Question: Talk about the condition:
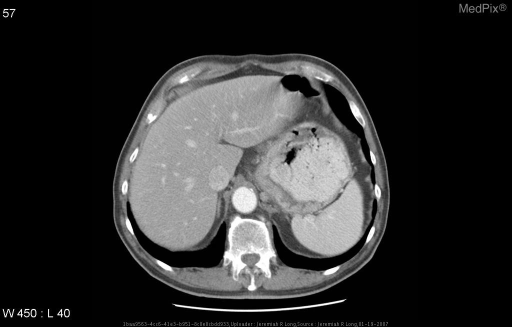
Answer: The disease is discussed as: Adenocarcinoma of the gastroesophageal (GE) junction is notable in that its incidence that increased more than any other malignancy in the western world.  The reasons for such an increase are unknown. (1)  There are three classifications of this type of cancer:  Type I mainly involves the distal esophagus, Type II is primarily located at the GE junction, and Type II mainly involves the subcardial/proximal stomach region. (3)  GE junction adenocarcinoma can either arise from the esophagus or proximal gastric area.  It is very difficult to determine the primary cancer site. (1) Risk factors for gastric adenocarcinoma include familial adenomatous polyposis, gastric adenomas/ dysplasia,  chronic atrophic gastritis,  gastric metaplasia, diet high in nitrates, and Helicobacter pylori infection.  Risk factors for esophageal adenocarcinoma include smoking, obesity, and Barrett’s esophagus- patients affected with Barrett’s esophagus have a 30-40% higher chance of developing cancer. (4)

Radiological evaluation of GE adenocarcinoma should be able to determine tumor spread and response to chemotherapy.  The sensitivity of CT for detection of distant metastases ranges between 50% to 90%.  Of those shown to have only local disease with CT, FDG-PET detected metastatic disease in approximately 20% more cases. In addition, esophageal ultrasound (EUS) can differentiate between stages T1/T2 and stages T3/T4 with an accuracy > 90%.  Assessment of tumor response to chemotherapy by FDG-PET correlates with tumor regression proven by histology and can predict patient outcome as early as 2 weeks after initiation of therapy. (5)